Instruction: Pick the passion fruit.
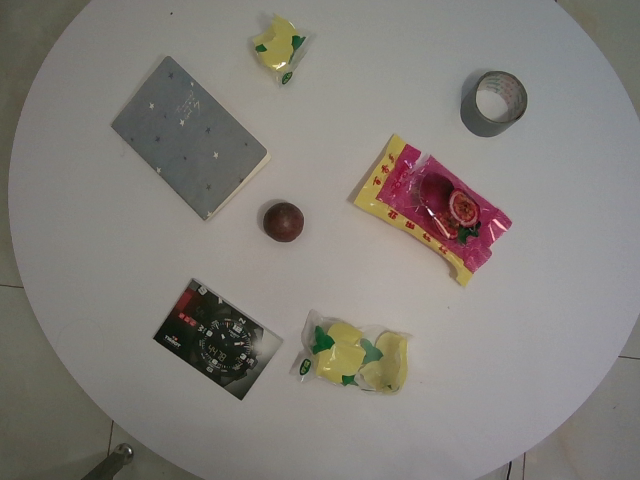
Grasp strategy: vertical